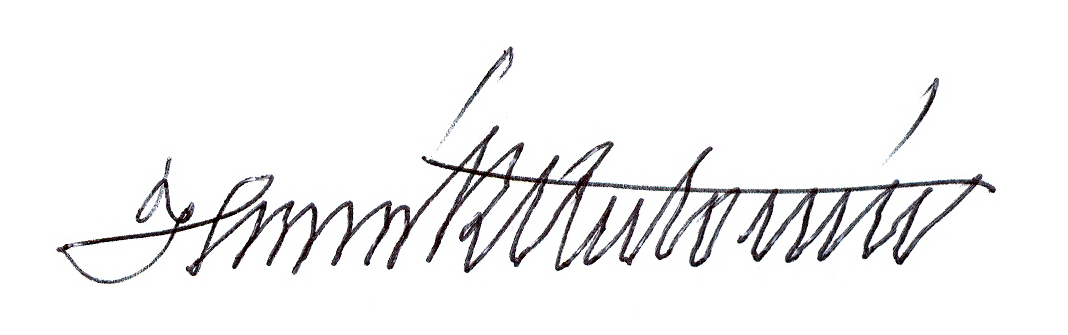
Signature of: antonín husník